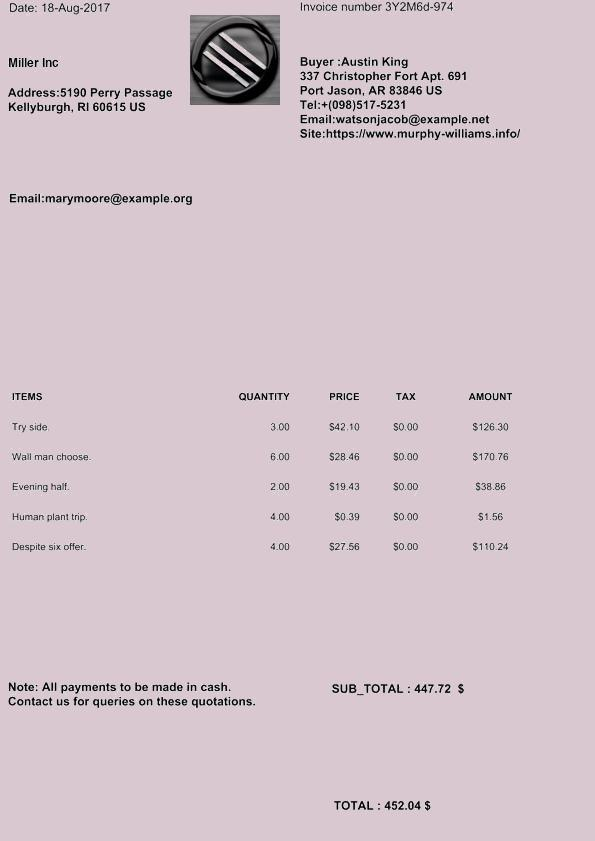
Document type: Invoice